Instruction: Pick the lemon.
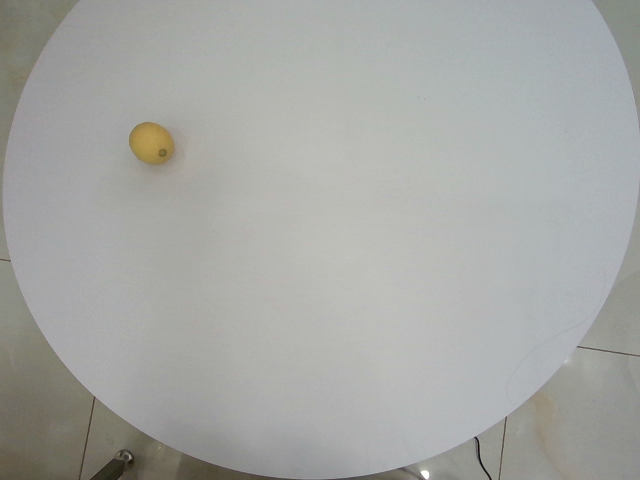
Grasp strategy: vertical